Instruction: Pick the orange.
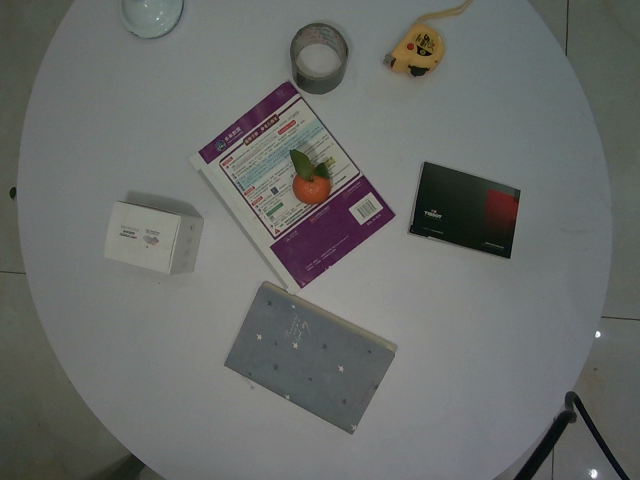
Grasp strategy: vertical